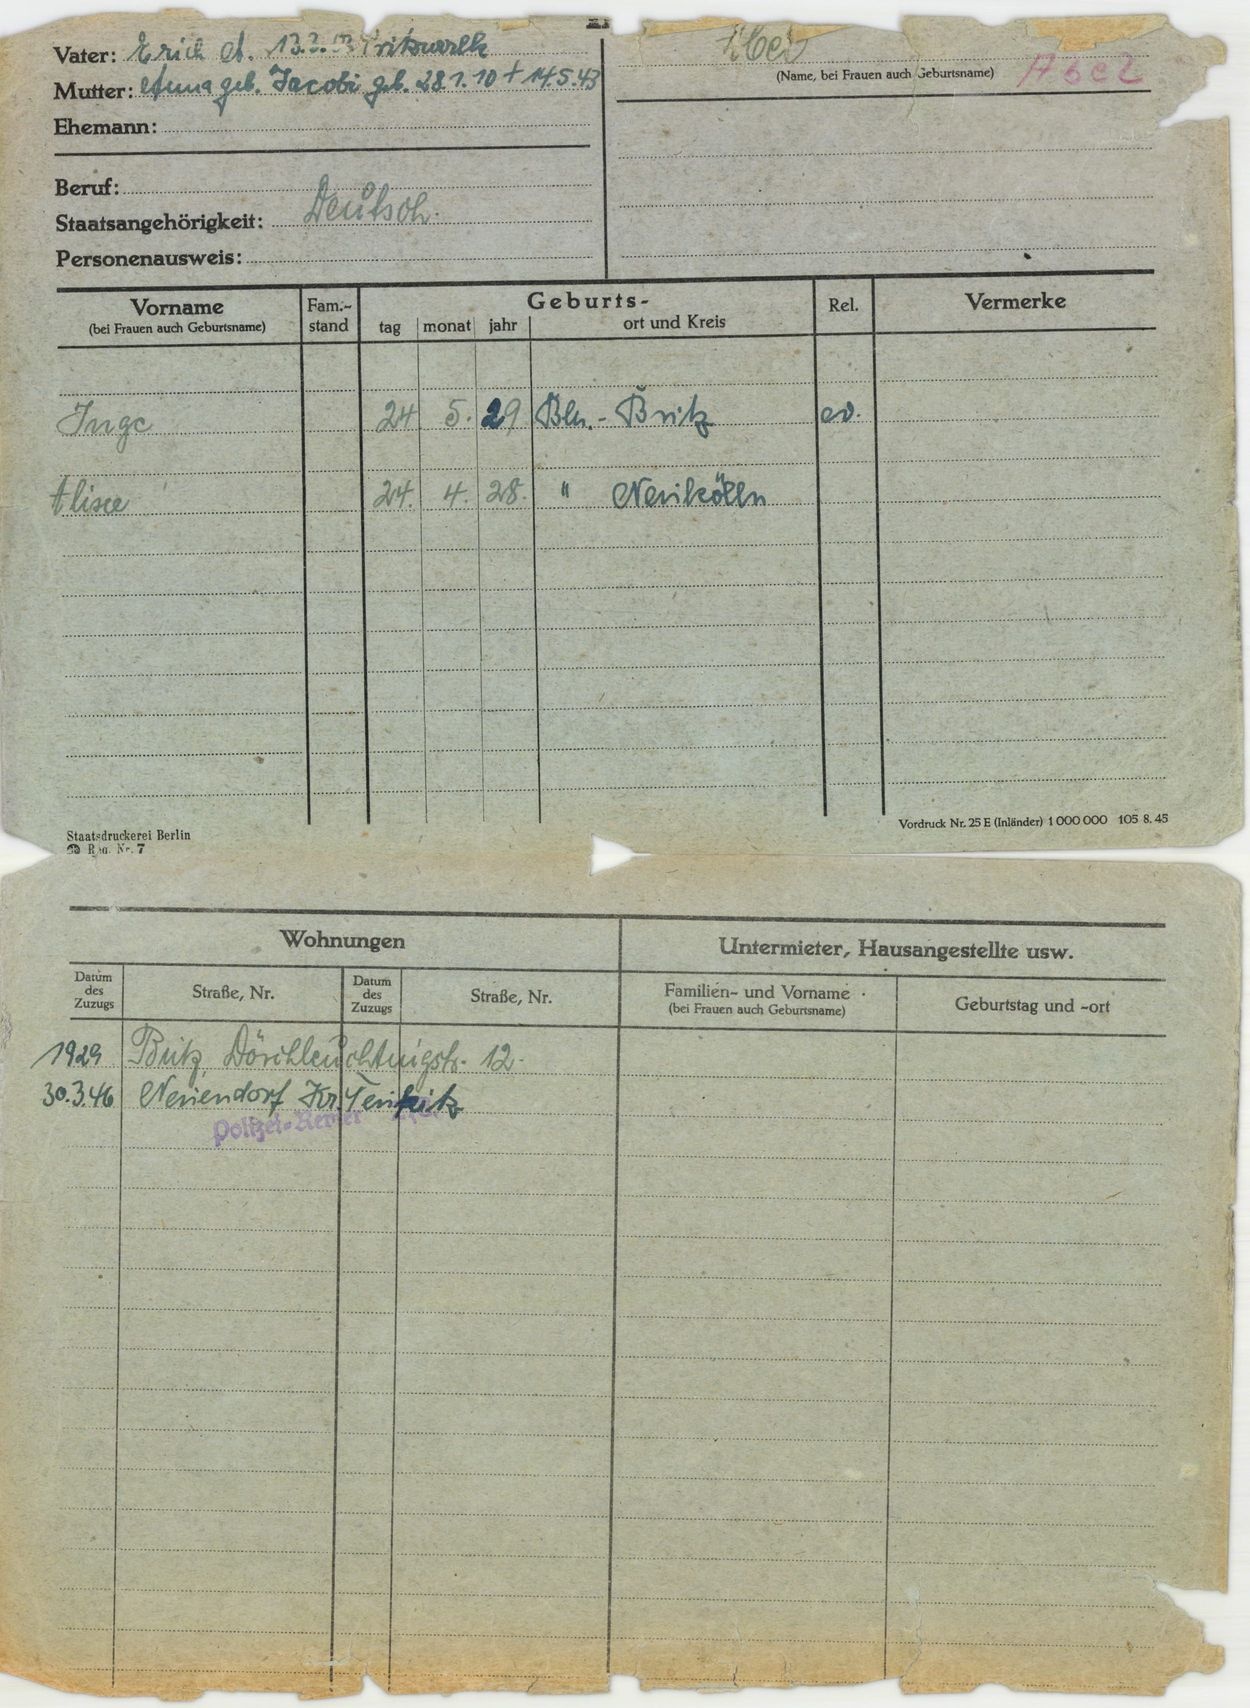
Abel